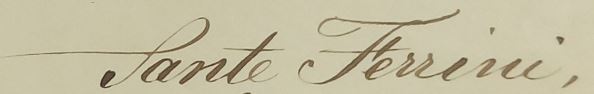
Signature of: sante ferrini